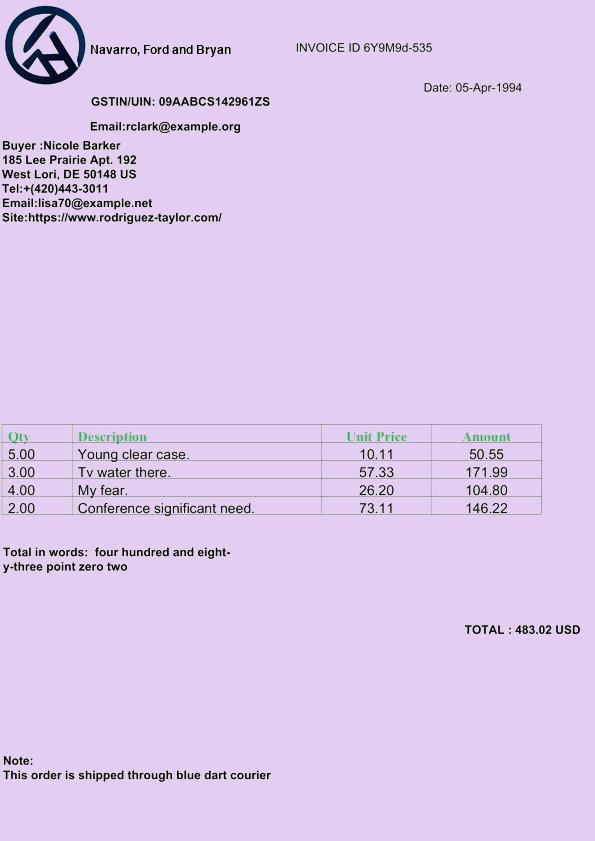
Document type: Invoice